Question: What is the mailing or notice date provided in the document?
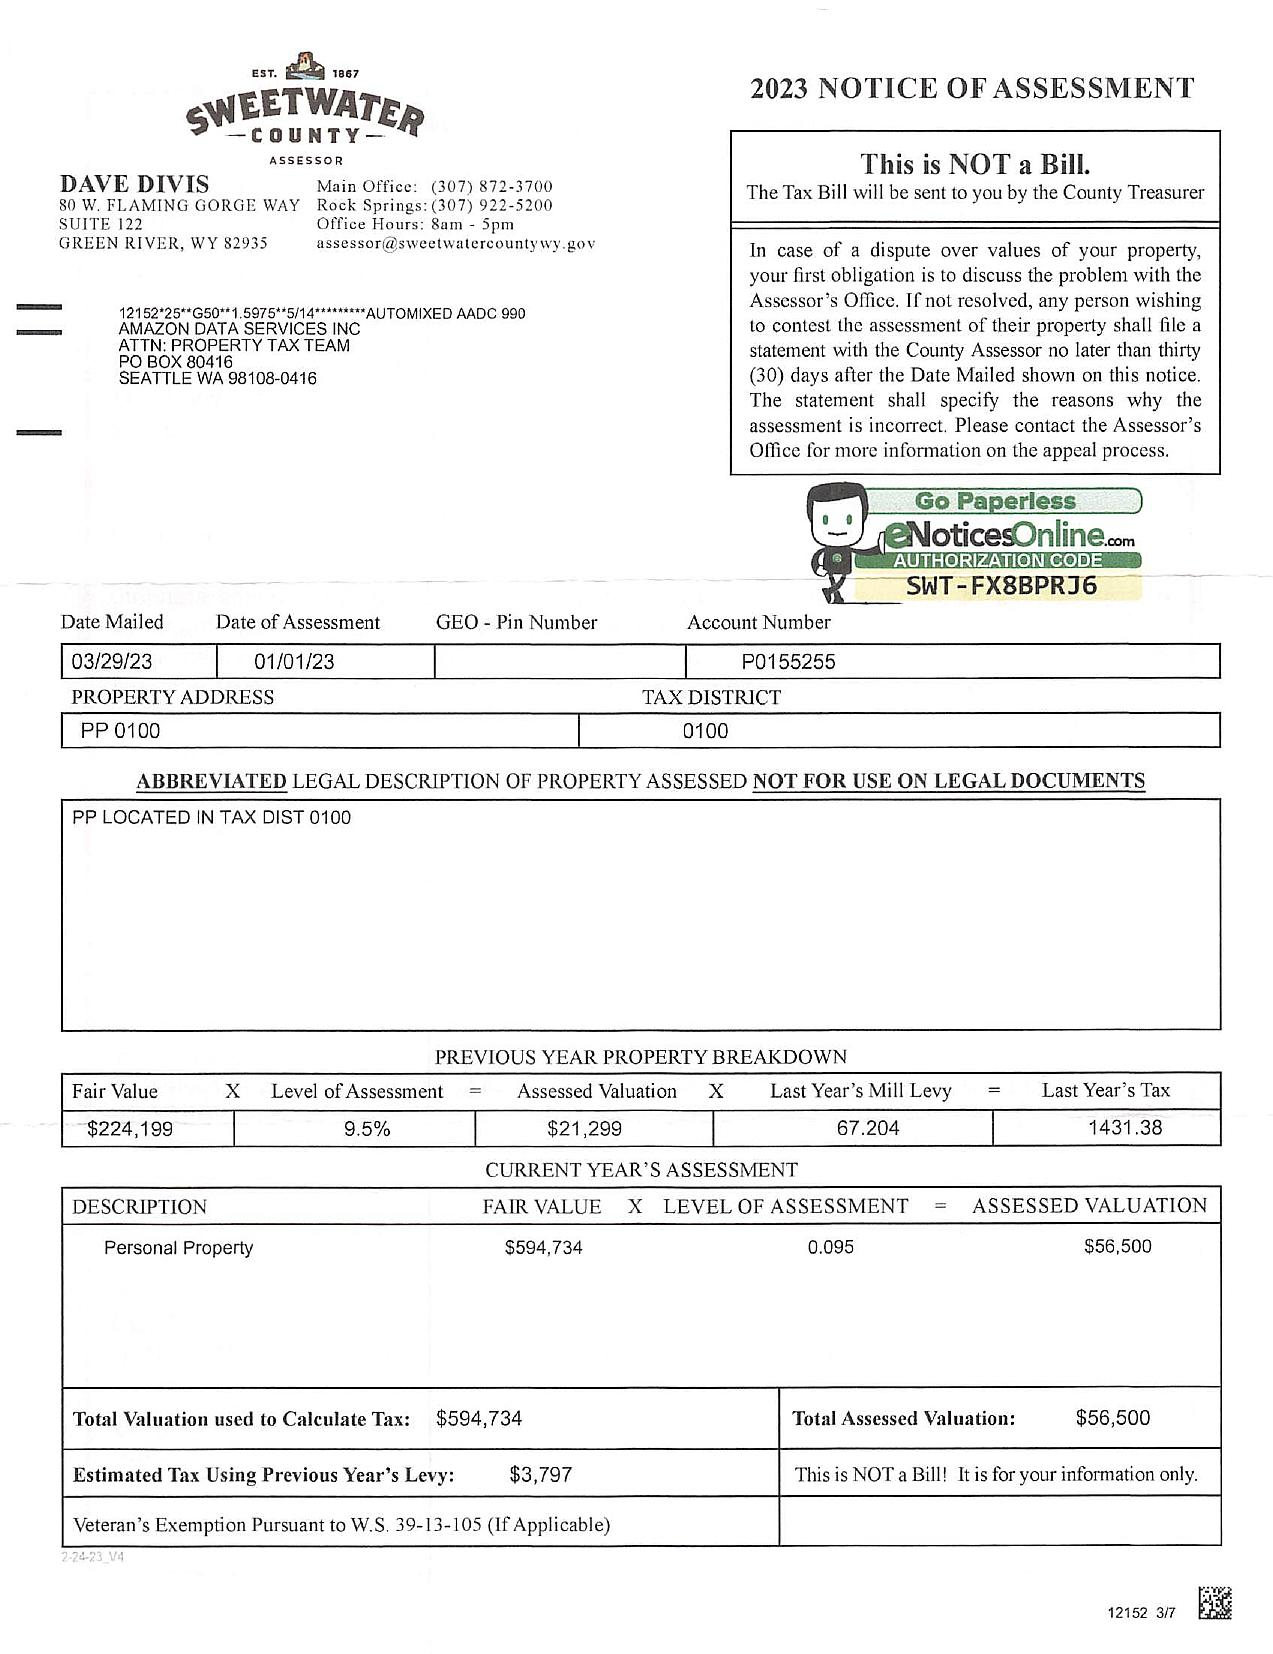
Answer: "3/29/23"